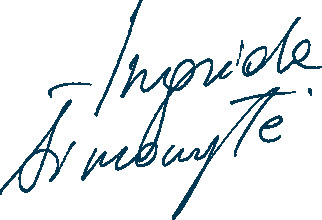
Signature of: ingrida šimonytė